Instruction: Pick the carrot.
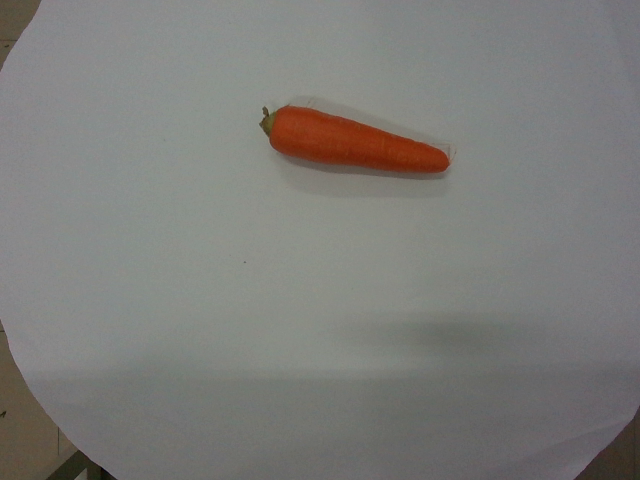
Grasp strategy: vertical